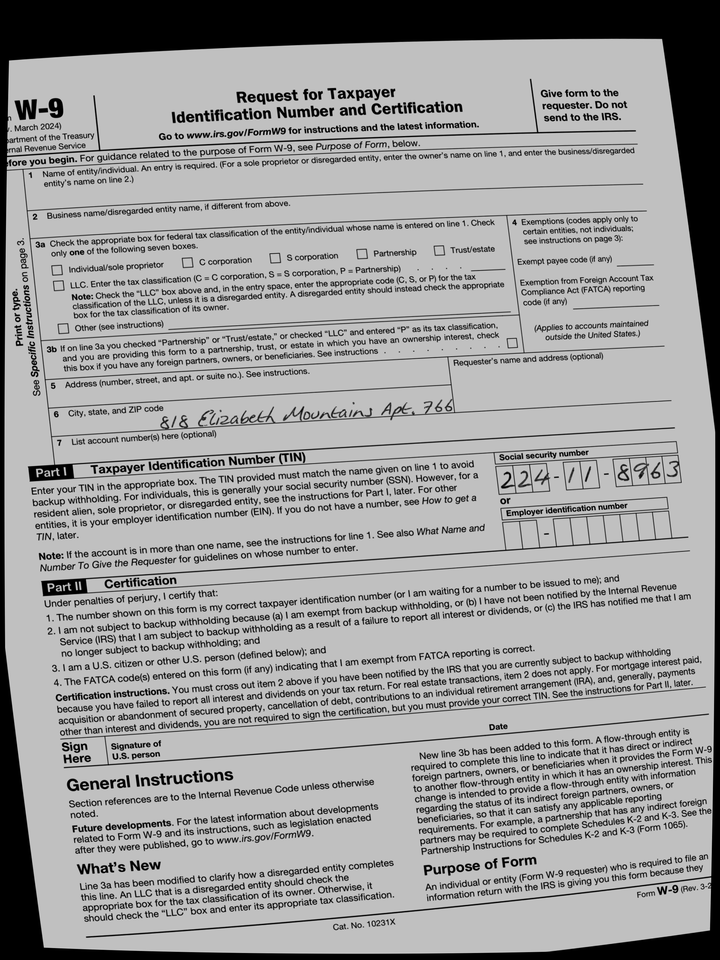
adr1: 818 Elizabeth Mountains Apt. 766
cbx: no
ssn: 224118963